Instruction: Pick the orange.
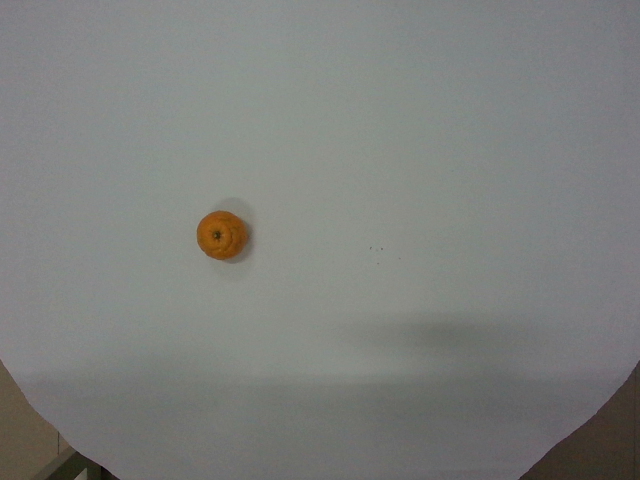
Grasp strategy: vertical